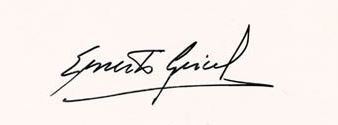
Signature of: ernesto geisel